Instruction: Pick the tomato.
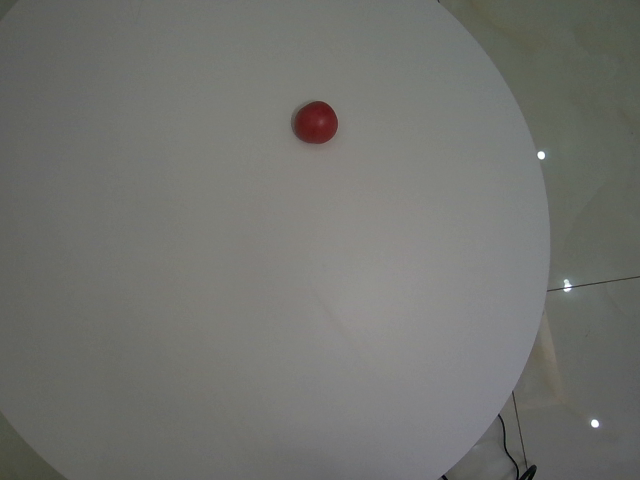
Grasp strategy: vertical